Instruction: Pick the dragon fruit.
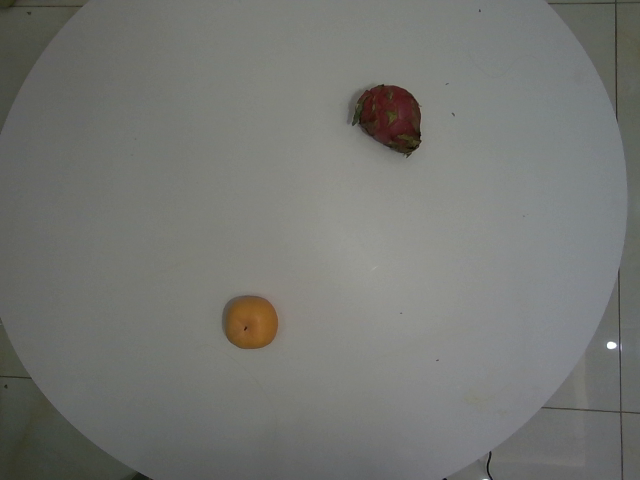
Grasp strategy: vertical